Question: What was observed in the imaging?
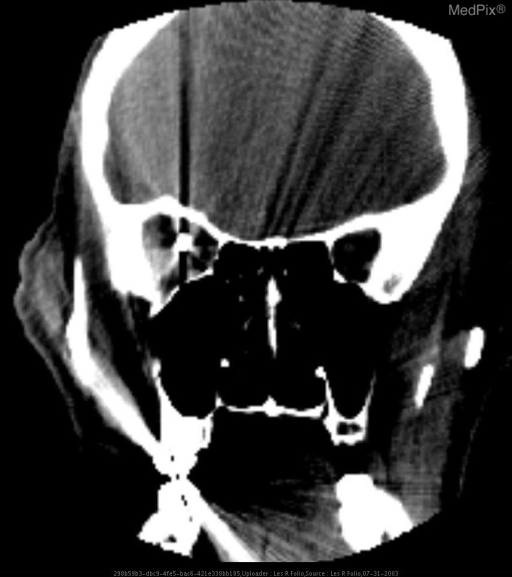
Answer: The imaging shows Radiopaque fragments in right orbit near expected location of the optic nerve Note metallic fragment in right orbit with beam hardening artifact. Patient was in extreme pain, limited the exam, causing some movement and asymmetry. Concern about involvement of optic nerve since in center of orbit..